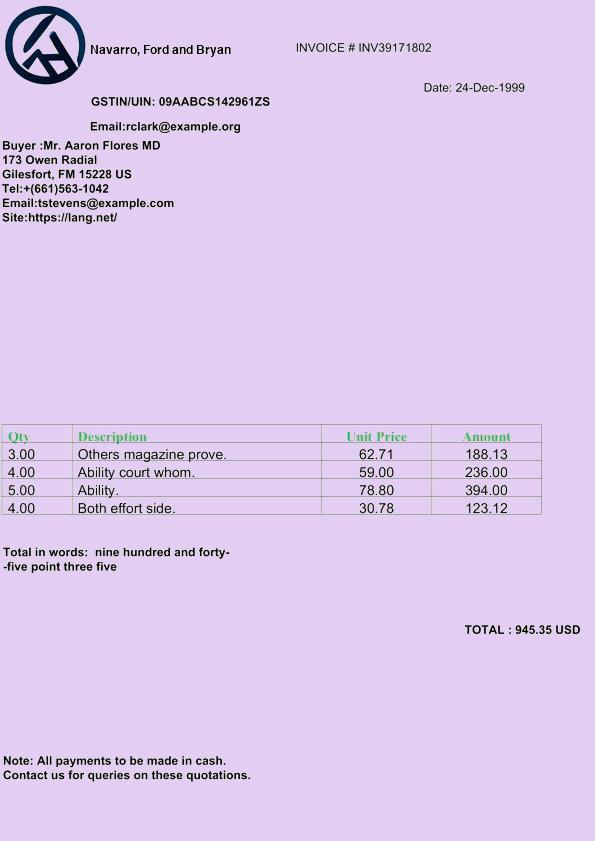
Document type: Invoice